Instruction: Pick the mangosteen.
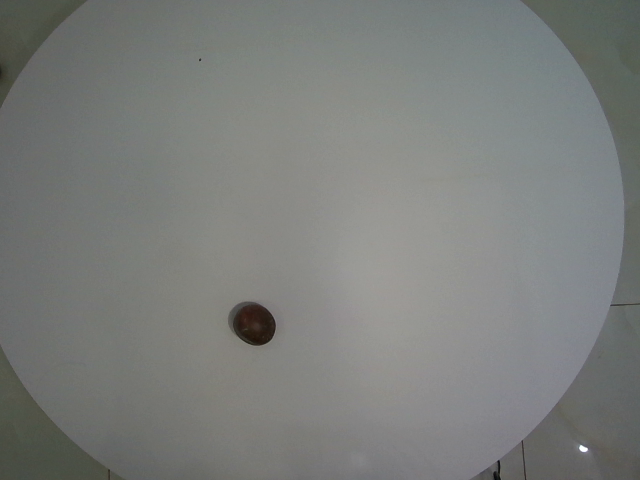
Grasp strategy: vertical